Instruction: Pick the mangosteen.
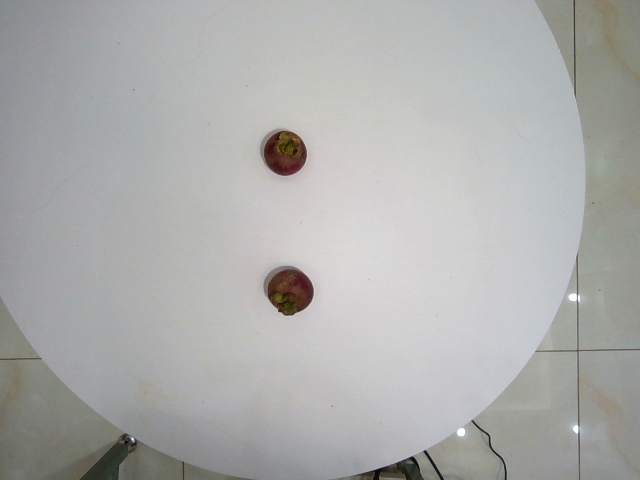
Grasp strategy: vertical